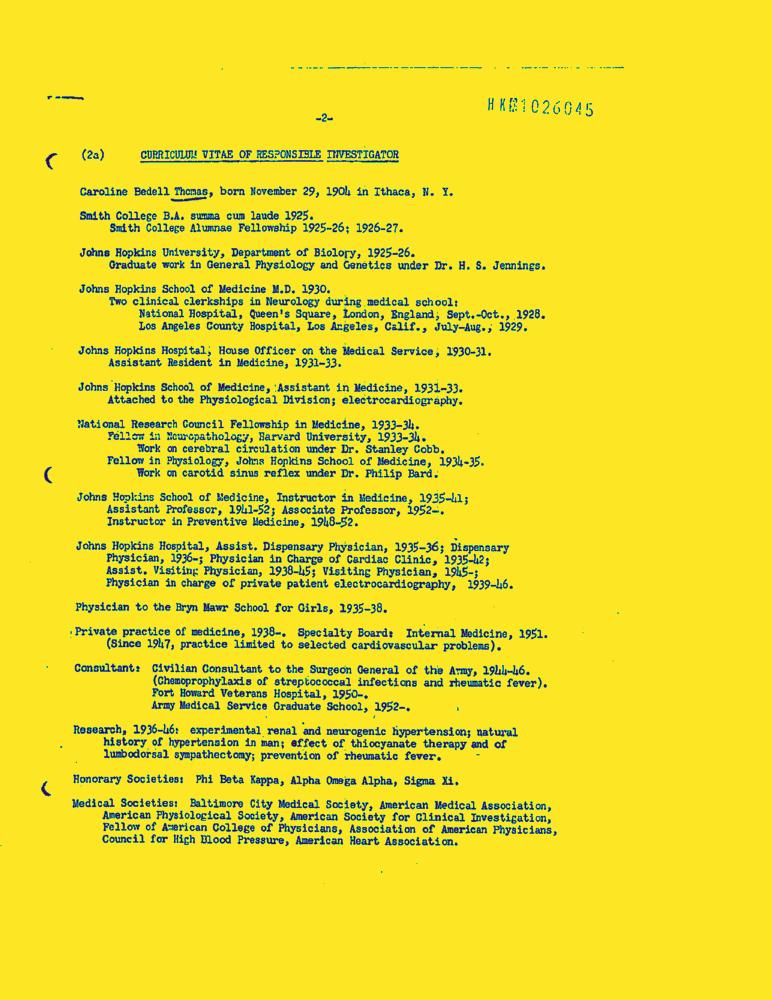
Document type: Resume-Doc